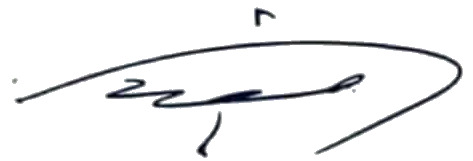
Signature of: michel aoun